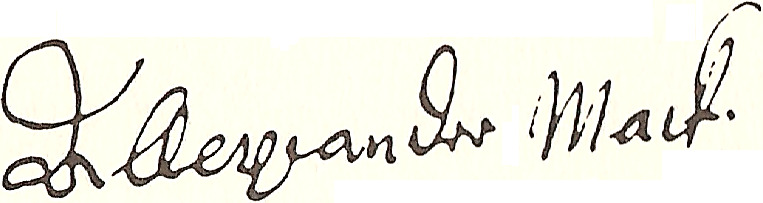
Signature of: alexander mack